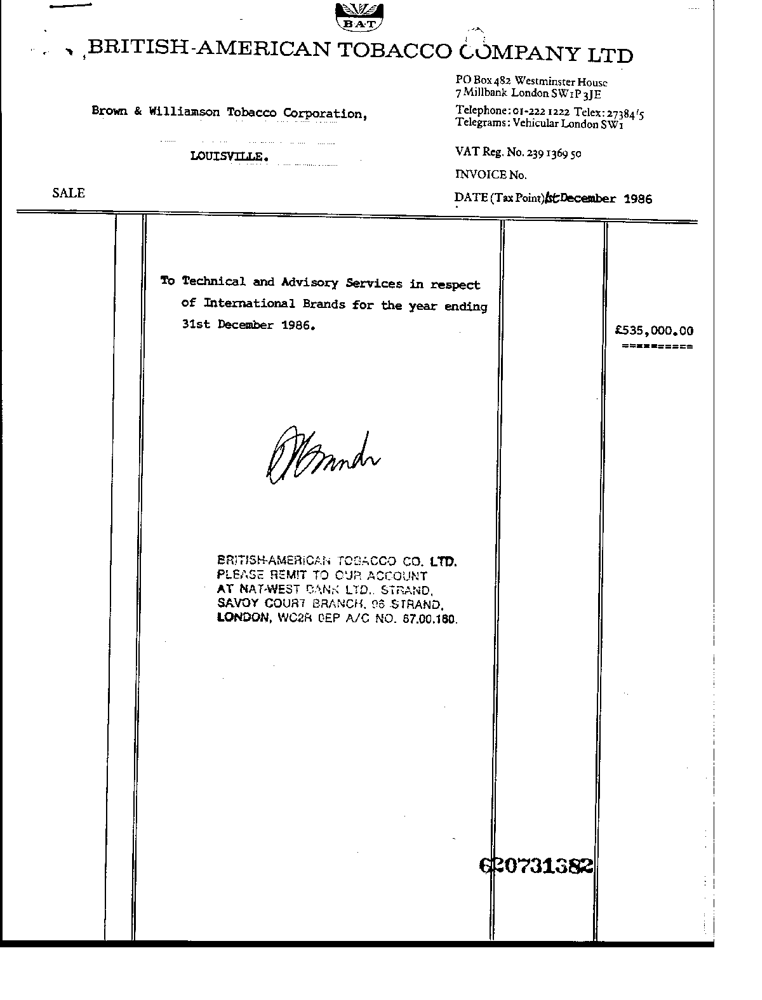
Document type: Invoice